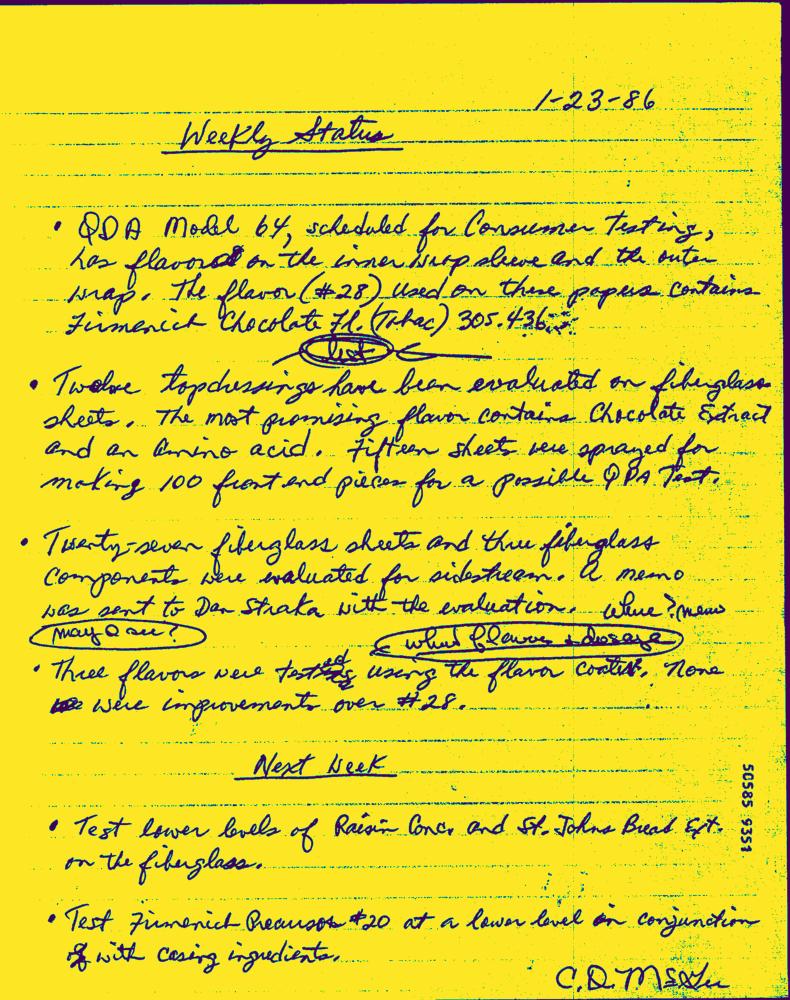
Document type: Hand-Written